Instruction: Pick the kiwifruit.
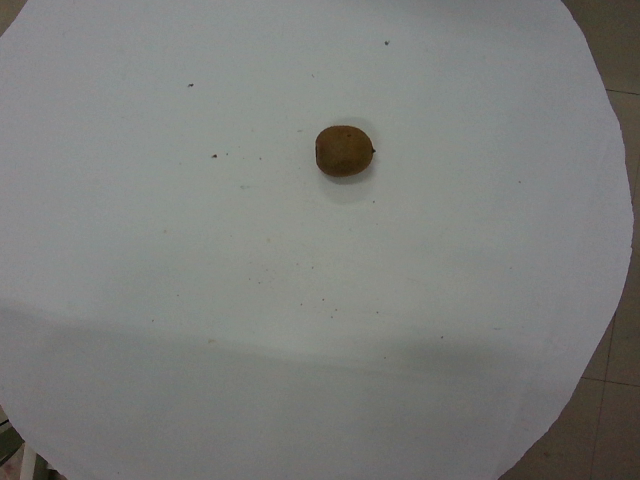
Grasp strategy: vertical